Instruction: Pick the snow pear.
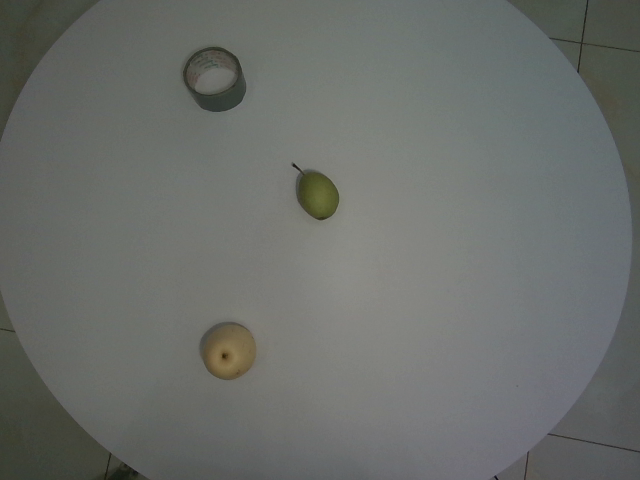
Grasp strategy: vertical